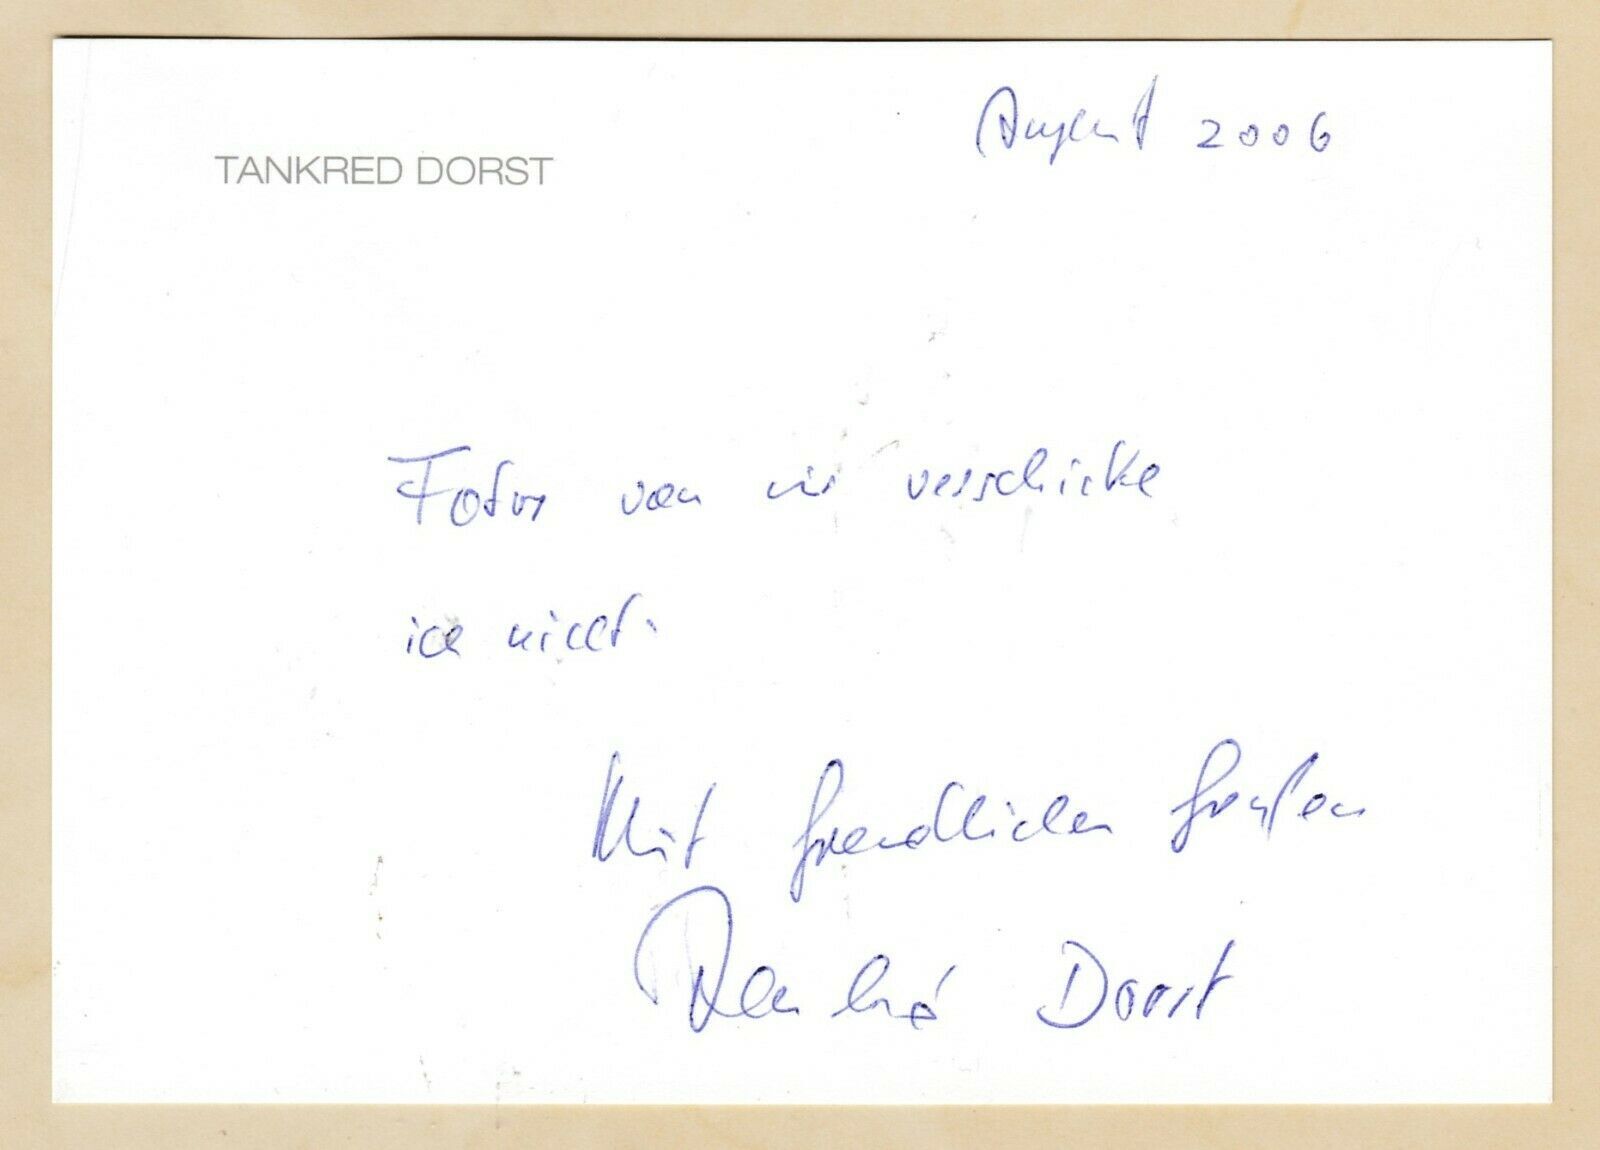
Signature of: tankred dorst